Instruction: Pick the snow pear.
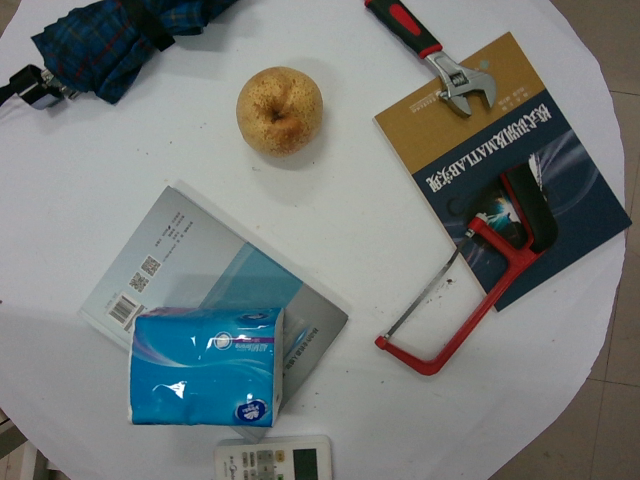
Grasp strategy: vertical